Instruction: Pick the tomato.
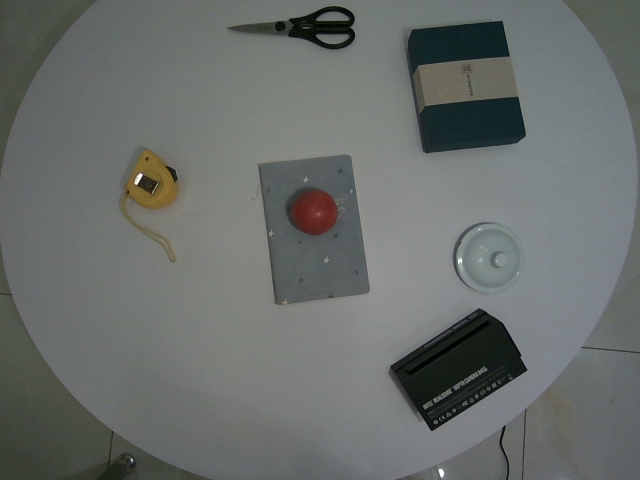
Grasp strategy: vertical